Question: In what way does the history help explain the case?
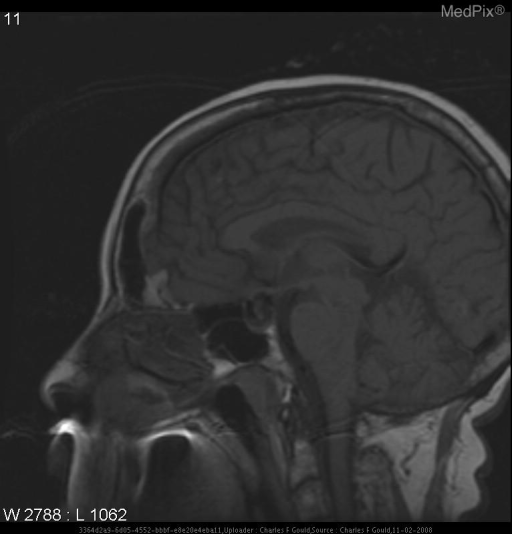
Answer: The patient's history of 68 y.o. woman with 6 months of daily frontal headaches. is key in understanding the case.